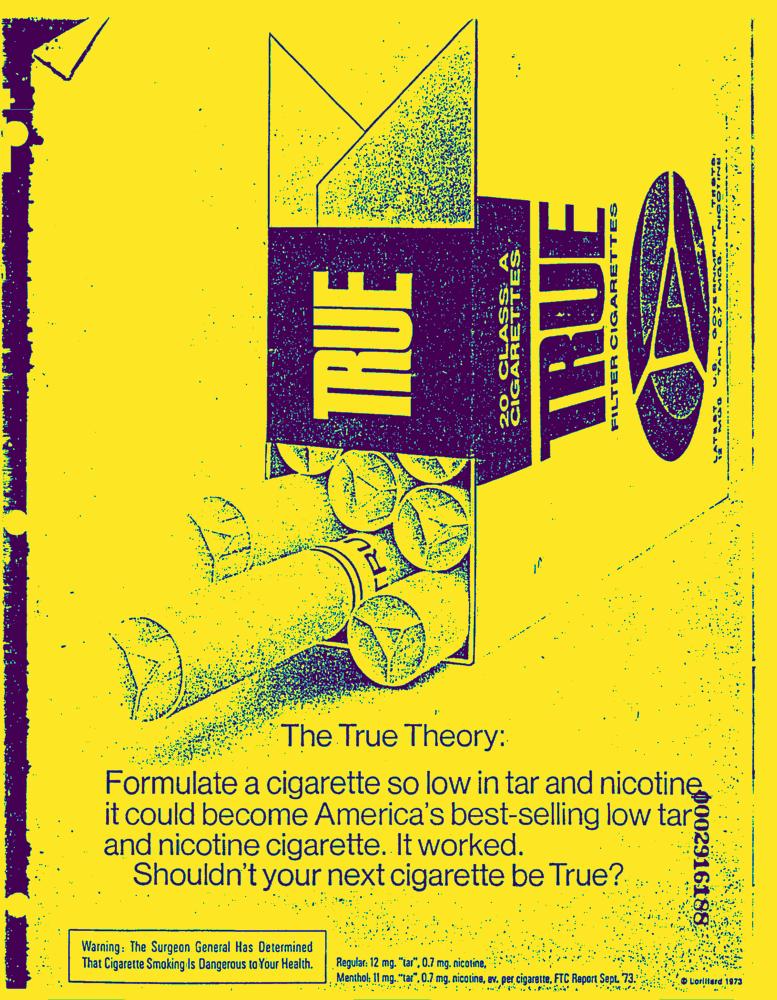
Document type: AD